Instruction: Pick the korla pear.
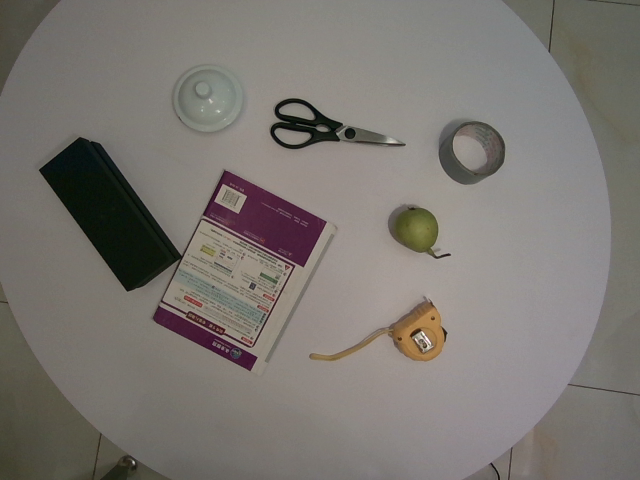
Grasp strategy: vertical